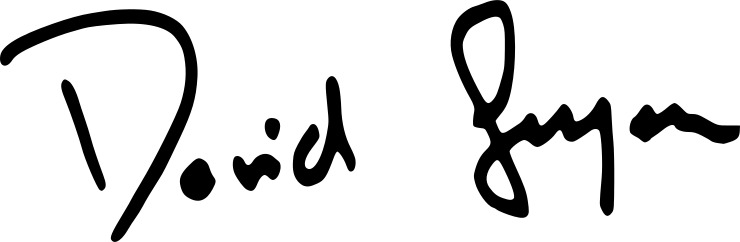
Signature of: david gergen